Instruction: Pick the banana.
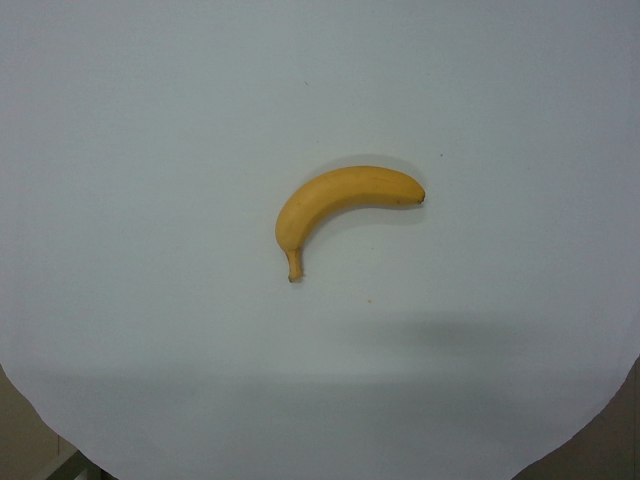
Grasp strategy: vertical